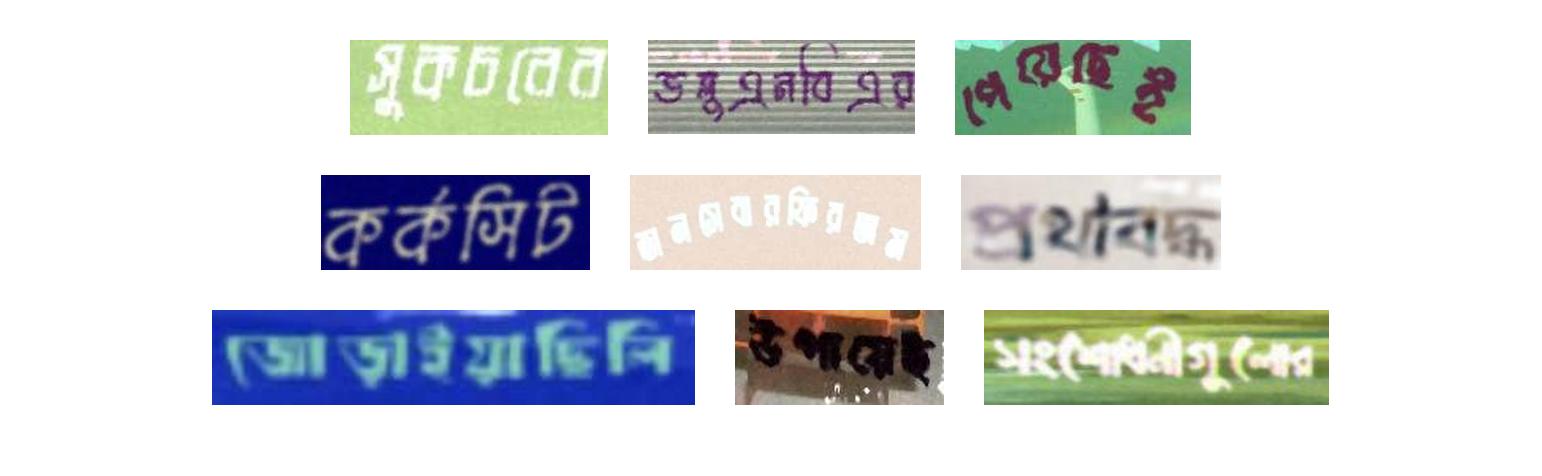
সুকচরের ডব্লুএনবিএর পেয়েছেই
কর্কসিট জনসেবারফিরতাম প্রথাবদ্ধ
জোড়াইয়াছিলি উপায়েই সংশোধনীগুলোর